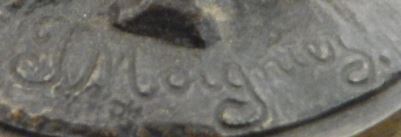
Signature of: jules moigniez